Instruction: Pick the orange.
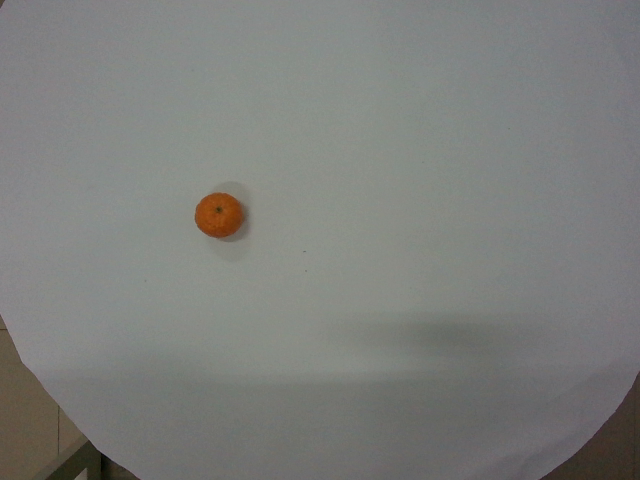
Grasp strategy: vertical